Question: What might the diagnosis be?
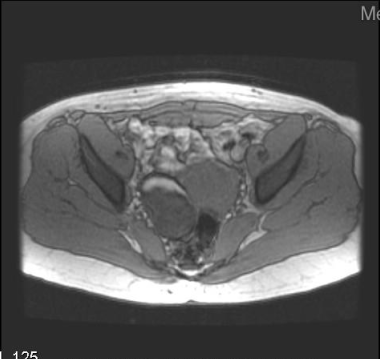
Answer: The possible diagnosis includes benign cystic teratoma.